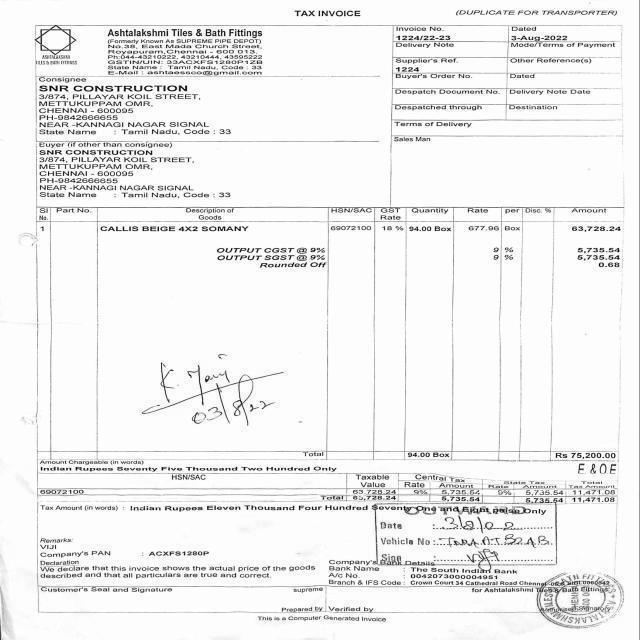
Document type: Invoice